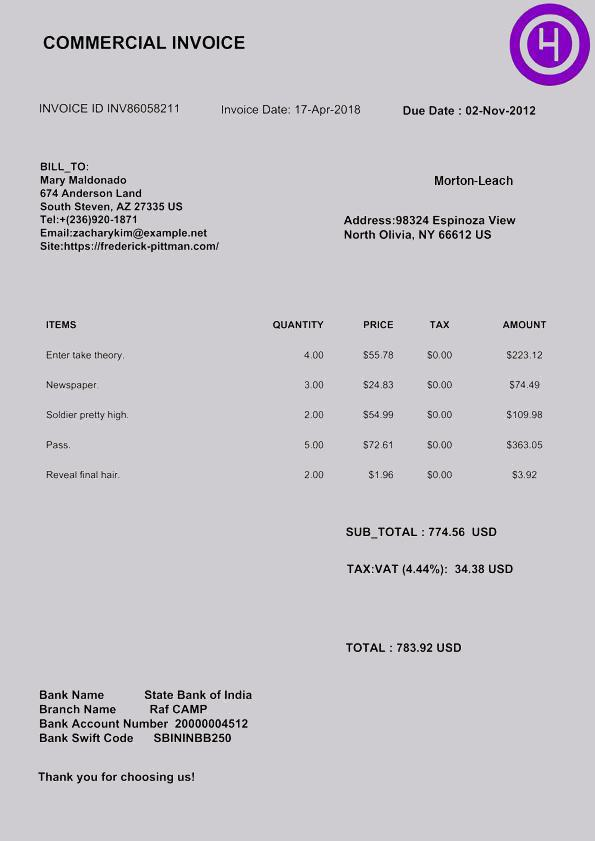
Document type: Invoice